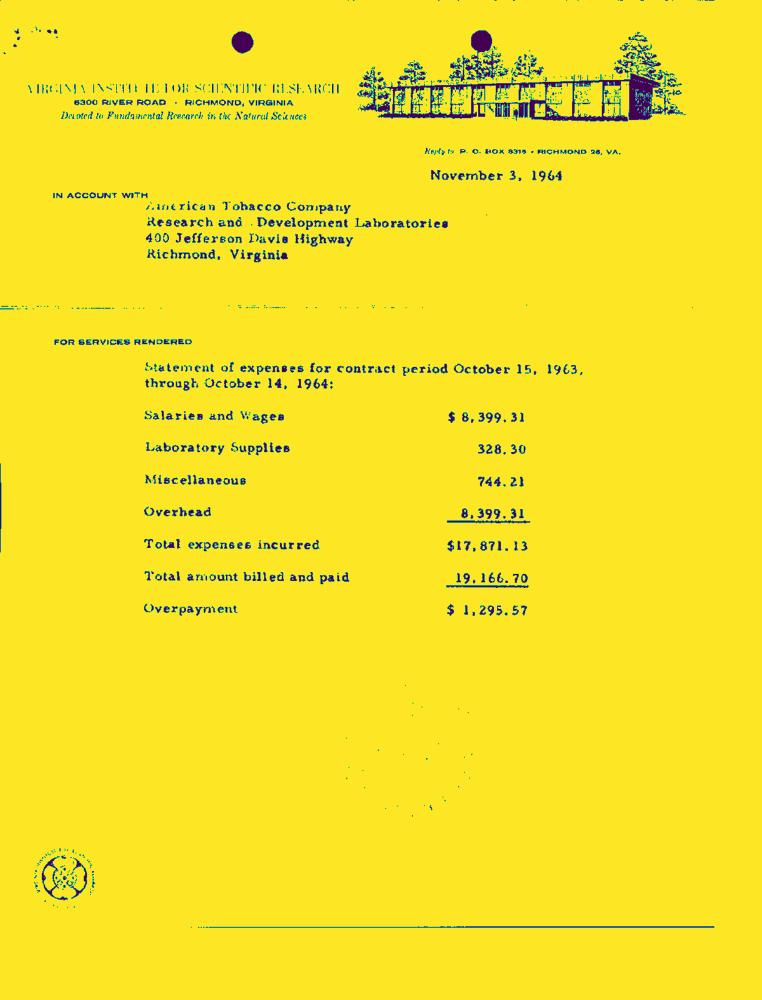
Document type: Invoice-Doc